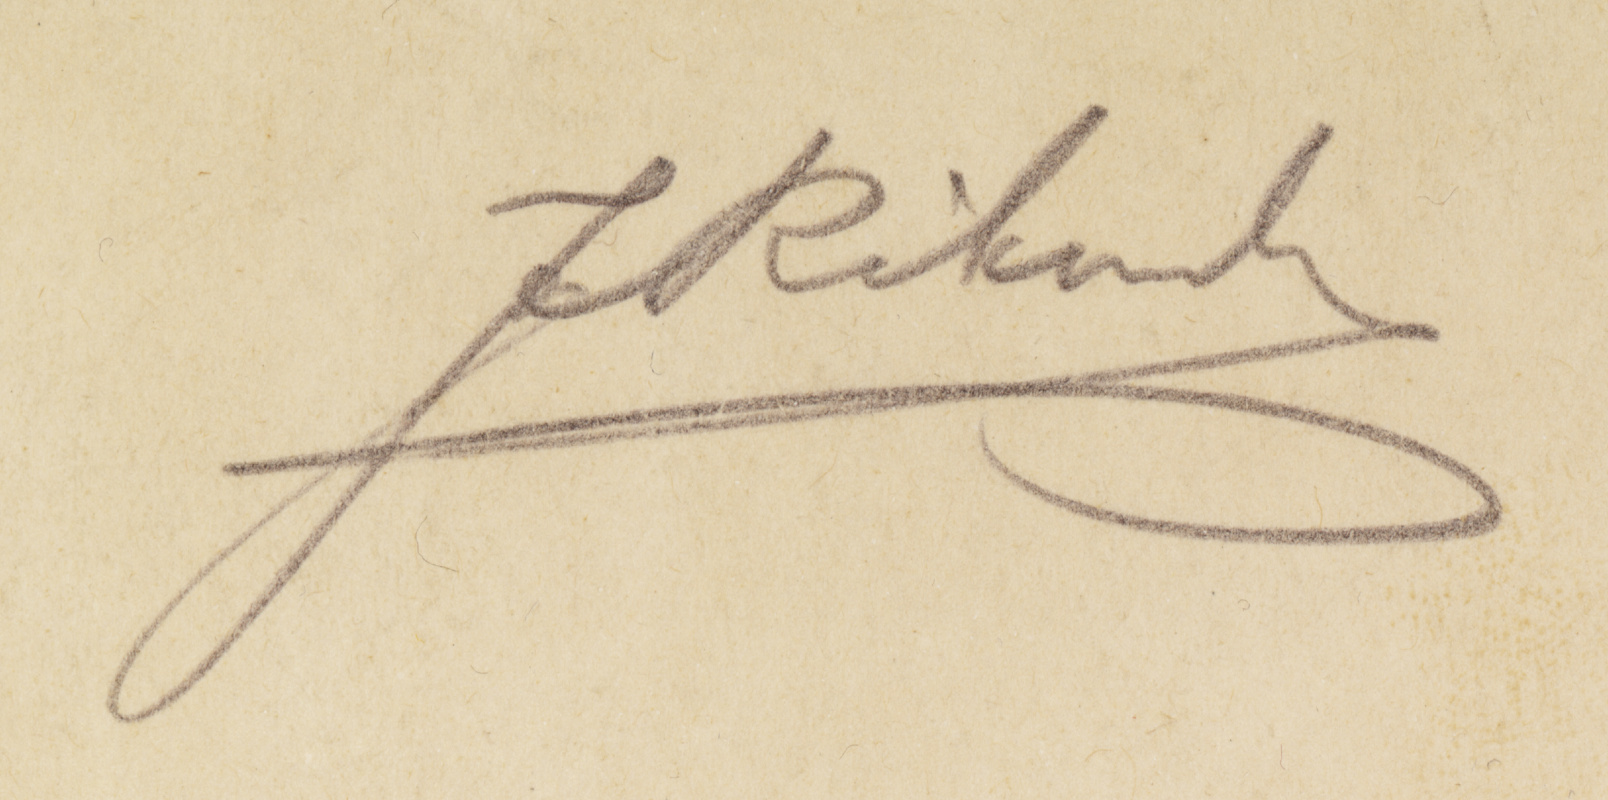
Signature of: johann rihosek